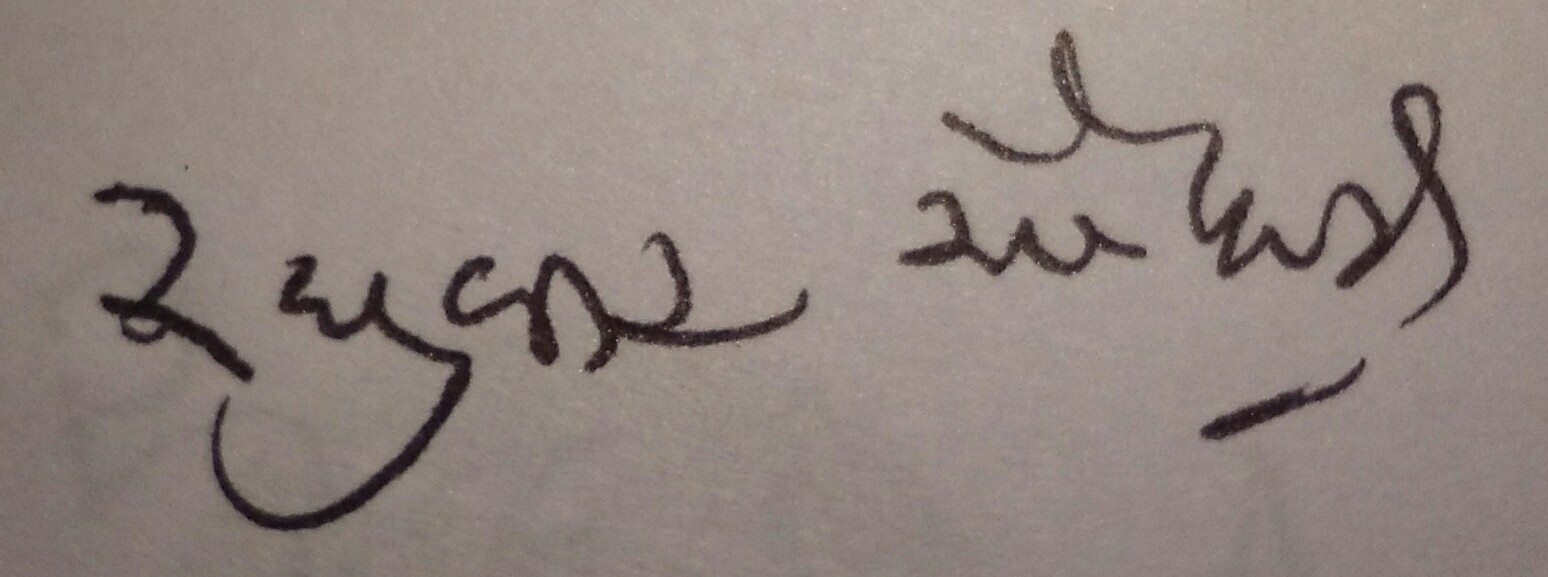
Signature of: raghuveer chaudhari